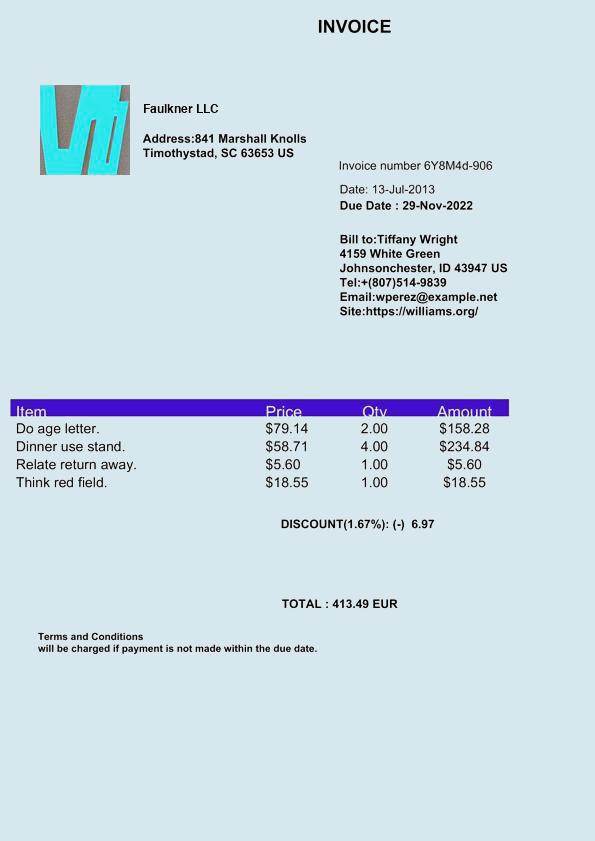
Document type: Invoice